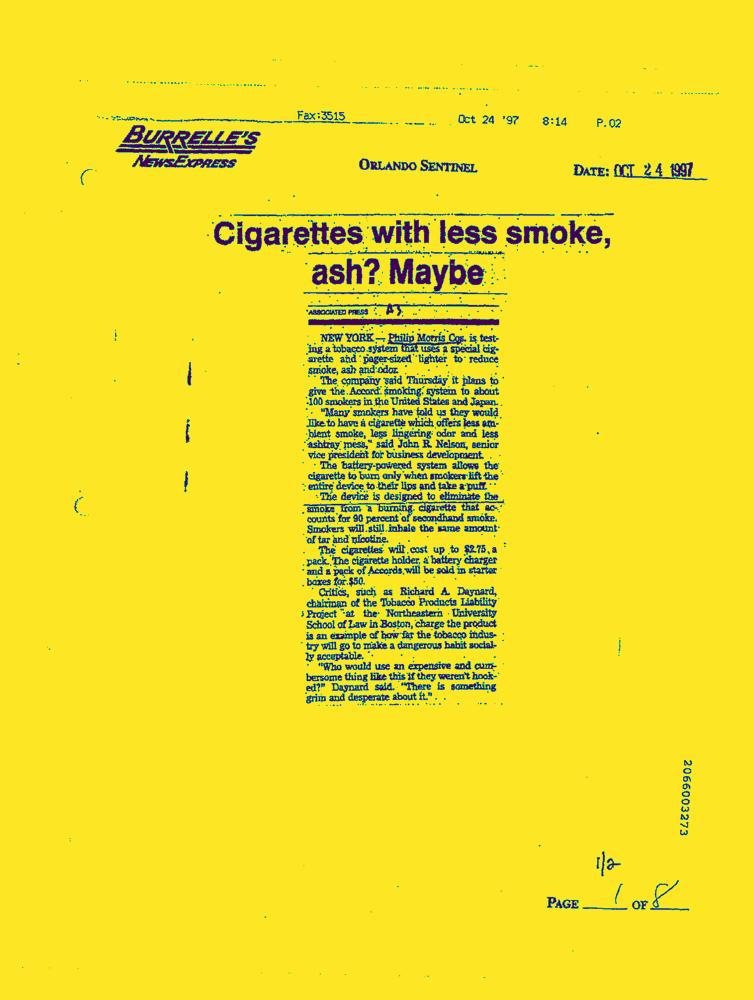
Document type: News-Article